Question: Talk about the condition:
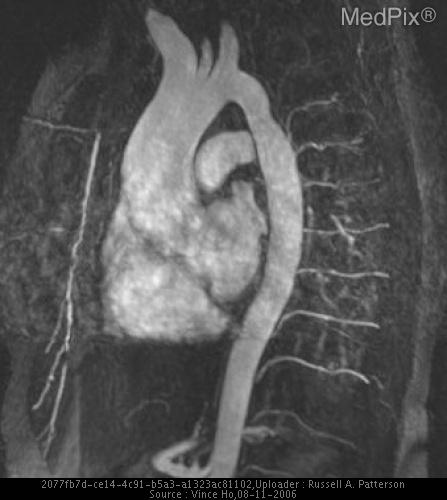
Answer: The disease is discussed as: Bicuspid aortic valve (BAV) is a common congenital heart defect occurring in 1-2% of the population, with a male predominance [1].  Patients with BAV are at increased risk for a variety of complications that includes aortic valvular disease, endocarditis, ascending aortic aneurysm and aortic dissection [1-4].  There is also an association of BAV with coarctation of the aorta [5,6].  While this BAV-coarctation relationship is widely known to exist in patients with Turner syndrome, this is also seen in non-syndromic individuals.

The detection of a bicuspid aortic valve is often incidental, but once found requires routine surveillance for its associated complications.  Echocardiography remains the initial study of choice for most patients.  However, MRI, capable of functional evaluation using cine bright blood techniques and of aortography using MRA, is well suited for further evaluation of patients with BAV for associated valvular and aortic conditions.

Functional impairment of the aortic valve—namely aortic stenosis and aortic regurgitation—is the most common complication (in up to 68-85% of patients [1,3]) seen in patients with BAV.  Aortic stenosis may manifest as a systolic ejection murmur, best heard in the second right intercostal space.  Aortic insufficiency, on the other hand, is characterized by a decrescendo diastolic murmur, best heard at the left sternal border.  On echocardiography, of course, the severity of the valvular stenosis or insufficiency and co-existence of a BAV is typically evident.

Patients with BAV also have an increased incidence of aortic disease [7-11].  While it is well known that aortic valvular dysfunction is associated with increased risk for aortic aneurysm, patients with BAV appear to have additional risks for aortic disease.  Nistri et al. [12] reported significant aortic root enlargement in healthy patients with normally functioning BAV when compared to healthy subjects with normally functioning tricuspid aortic valves.  Similarly, Hahn et al. [2] report significantly larger aortic root sizes in patients with BAV at all grades of valvular dysfunction when compared to subjects with tricuspid aortic valves matched for age, gender and grade of valvular disease.  These studies suggest that the predisposition for aortic disease in patients with BAV is due to factors other than, or in addition to, traditional hemodynamic considerations.

De Sa et al. [8] and others [7,9,11] have reported severe degenerative changes, such as cystic medial necrosis, elastic fragmentation and alterations of smooth muscle orientation, in the media of the ascending aorta of patients with BAV.  Moreover, de Sa et al [8] found more severe degenerative changes not only in the media of the ascending aorta but also in the pulmonary arteries of patients with BAV, compared to that of patients with tricuspid aortic valves.  These studies suggest that the association of BAV with aortic disease results from a common developmental error and not only hemodynamic forces.

In patients with aortic dilatation and BAV, the risk for aortic rupture and aortic dissection are considerably higher [13].  The risk for aortic dissection, in particular, has been reported to be increased 5 to 9 fold in patients with BAV [10,14].  For this reason, some surgeons have advocated more aggressive and earlier elective surgical repair in patients with BAV, aortic valvular dysfunction and aortic dilation [13].

The clinical presentation of patients with BAV varies and depends on the presence and severity of its associated complications.  Often the finding is incidental, such as being found during a routine echocardiogram for evaluation of suspected aortic stenosis or aortic insufficiency.  On occasion, it is identified during the evaluation of a dilated aorta as in this case.  Alegret et al. [15] reported BAV in 20 percent of their patients with aortic root dilatation.  Echocardiography will continue to be the initial study of choice in most instances.  However, with the increased use of MRI in the evaluation of aortic pathology, the evaluation of the aortic valve should be considered during an MRI study especially in instances of aortic dilatation or in cases where there is suspicion or known aortic valvular dysfunction.

On MRI, aortic caliber is best evaluated using ECG-gated black blood pulse sequences (Figures A-D).  Note that these images are typically performed during diastole and measurements may not necessarily correlate exactly with echocardiographic measurements.  The aortic valve, on the other hand, is best seen using cine bright blood acquisitions, notably steady state free precession (SSFP; also known as TrueFISP, FIESTA and balanced FFE).  To evaluate valvular function, cine images should be performed perpendicular to the left ventricular outflow track (Figure E).  To evaluate the number of valve leaflets, imaging using cine SSFP (or cine phase contrast, Figure F) images should be performed parallel to the aortic valve plane.  The determination of BAV is made by the configuration of blood flow across the actual aortic valve.  In patients with BAV, the aortic valve orifice is shaped like a lens (Figure F); in patients with a tricuspid aortic valve, like a triangle.

MRI is well suited for the determination of aortic caliber and valvular pathology, but can also reliably detect aortic dissection [16].  This can be performed using a combination of black and bright blood pulse sequences.  However, contrast-enhanced three-dimensional MRA (Figure G) can particularly improve the diagnostic confidence for the diagnosis or exclusion of an intimal tear and or aortic coarctation [17].